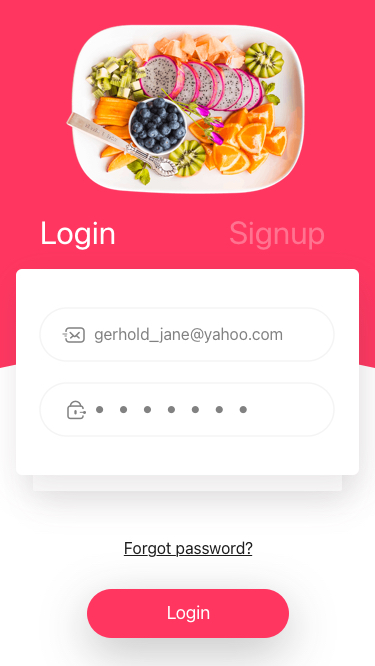
Text in this UI design:
gerhold_jane@yahoo.com
Login
Signup
Forgot password?